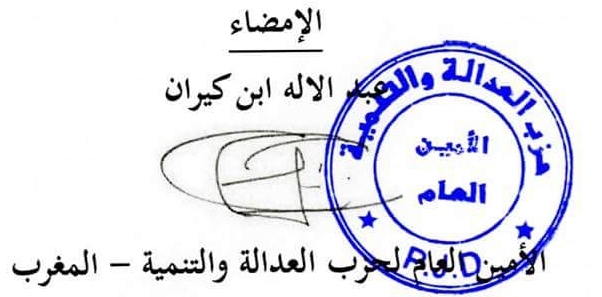
Signature of: abdelilah benkirane